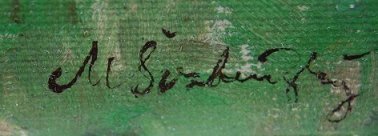
Signature of: max švabinský